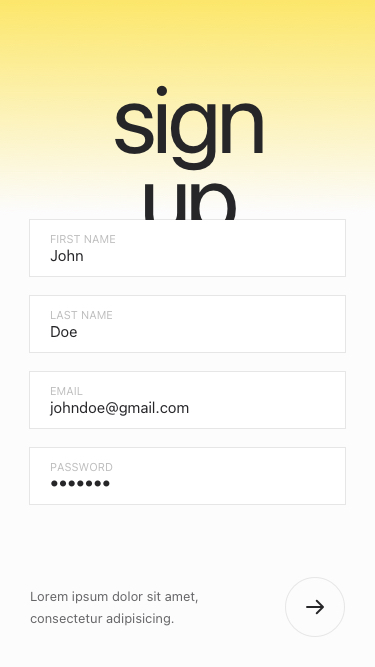
Text in this UI design:
sign up
John
First Name
Doe
Last Name
johndoe@gmail.com
Email
●●●●●●●
Password
Lorem ipsum dolor sit amet, consectetur adipisicing.